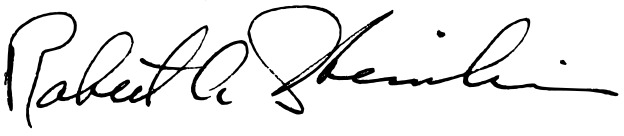
Signature of: robert a heinlein